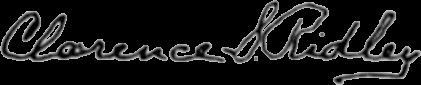
Signature of: clarence self ridley